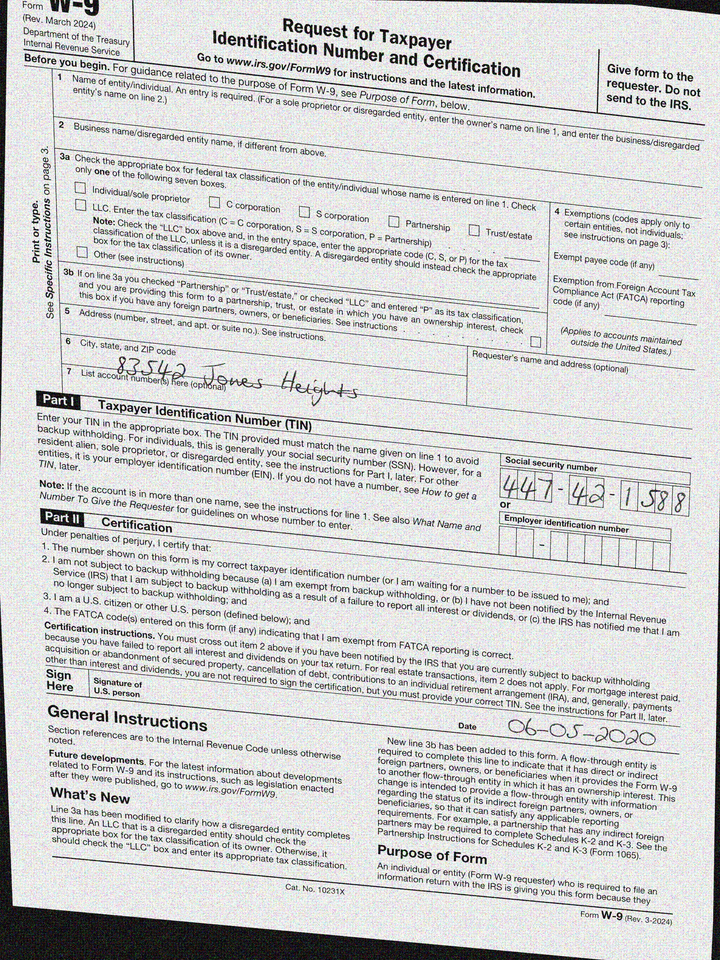
adr1: 83542 Jones Heights
cbx: no
ssn: 447421588
sdt: 06-05-2020